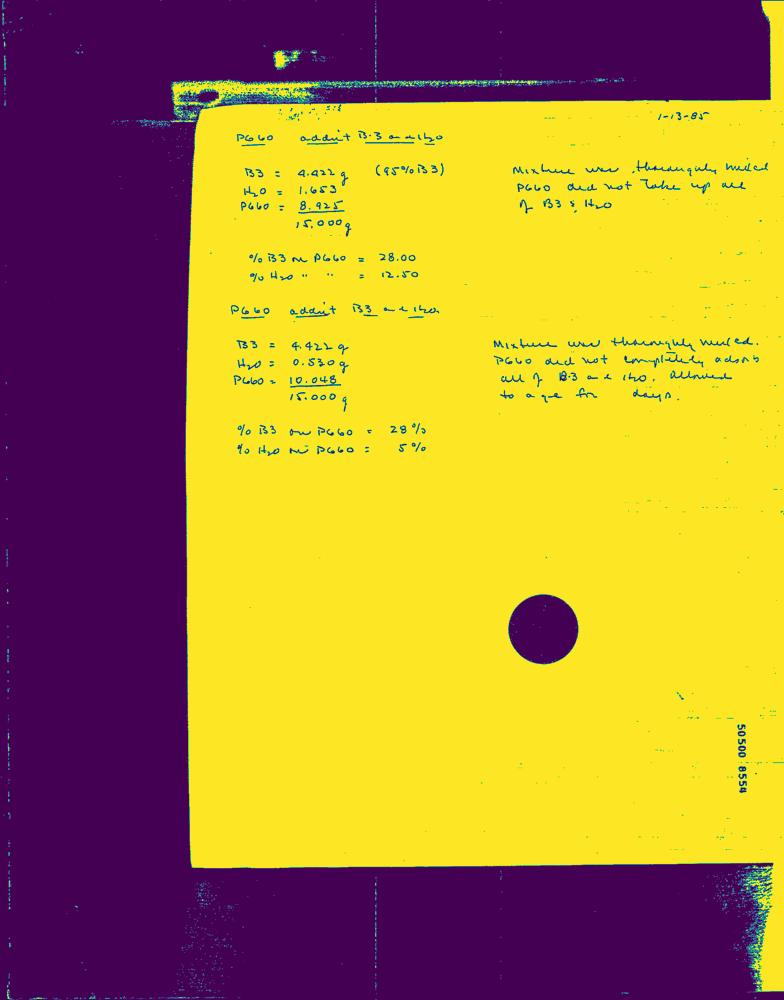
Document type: Hand-Written